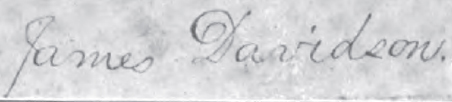
Signature of: james davidson